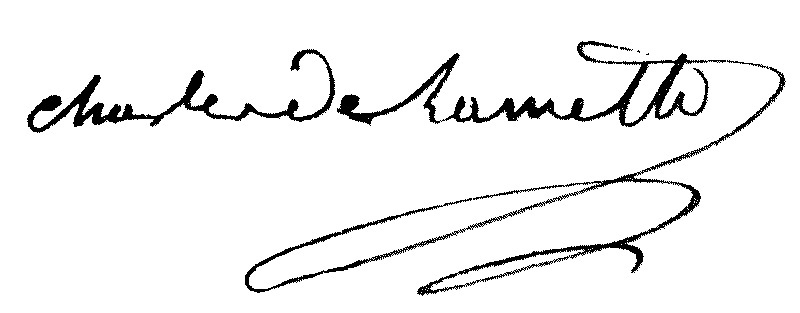
Signature of: charles malo françois lameth